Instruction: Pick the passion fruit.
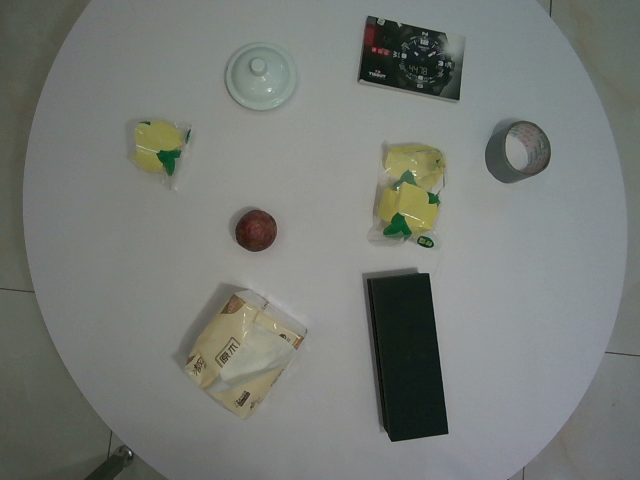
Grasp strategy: vertical